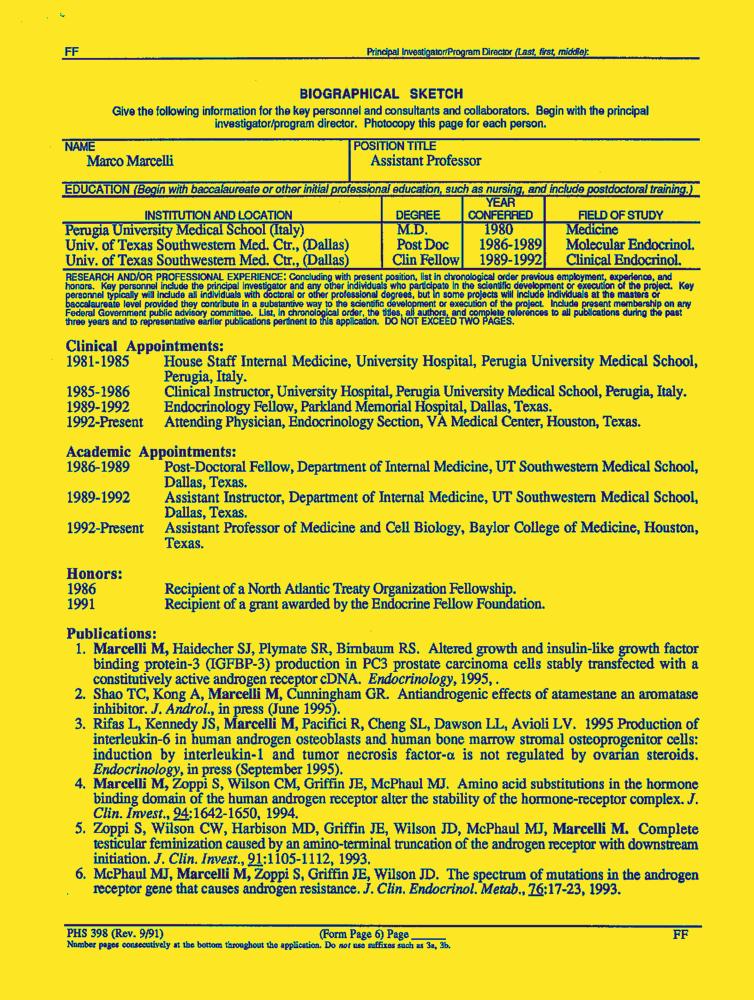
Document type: Resume-Doc